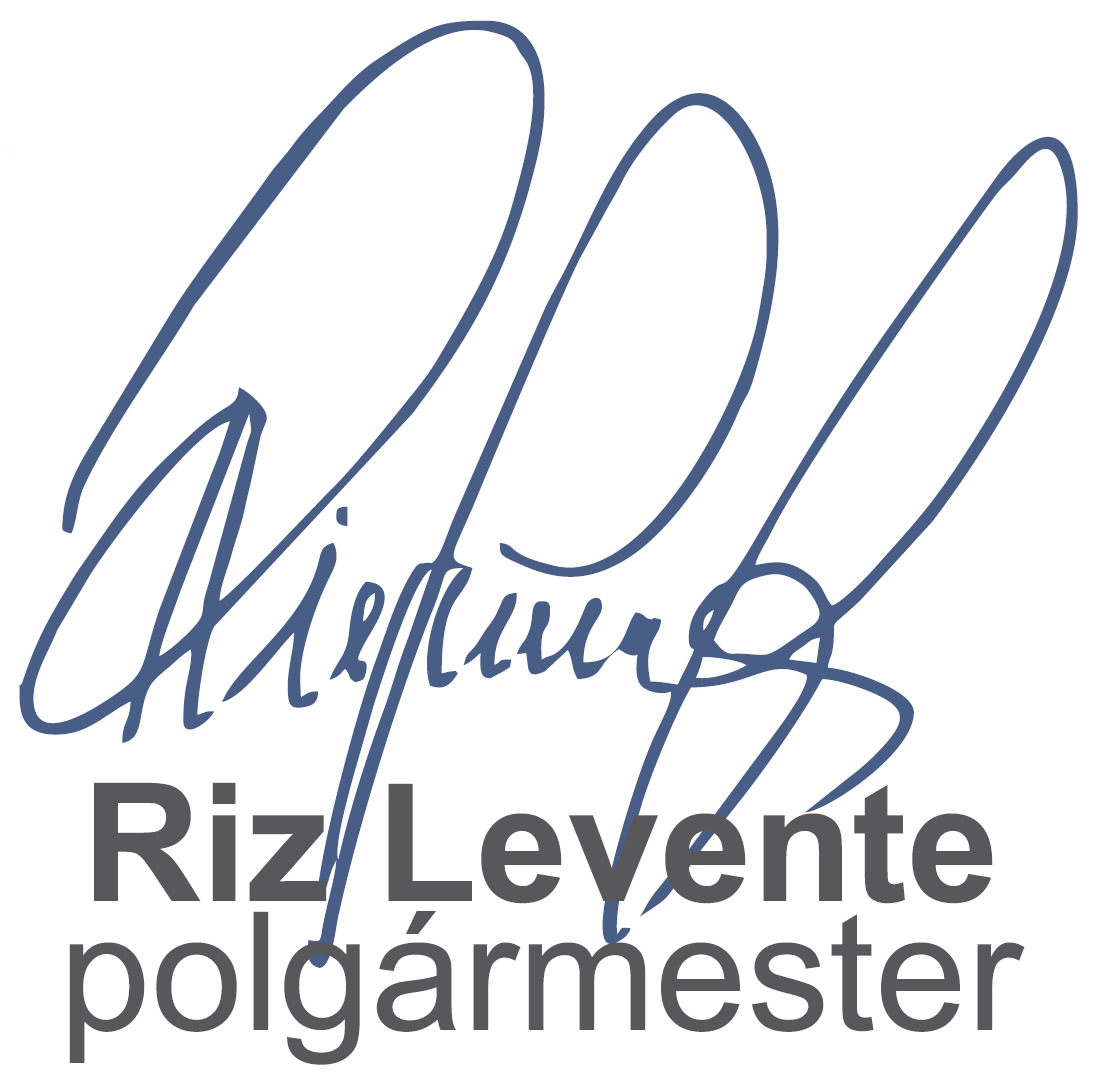
Signature of: levente riz